Question: What is the property identification or parcel number listed?
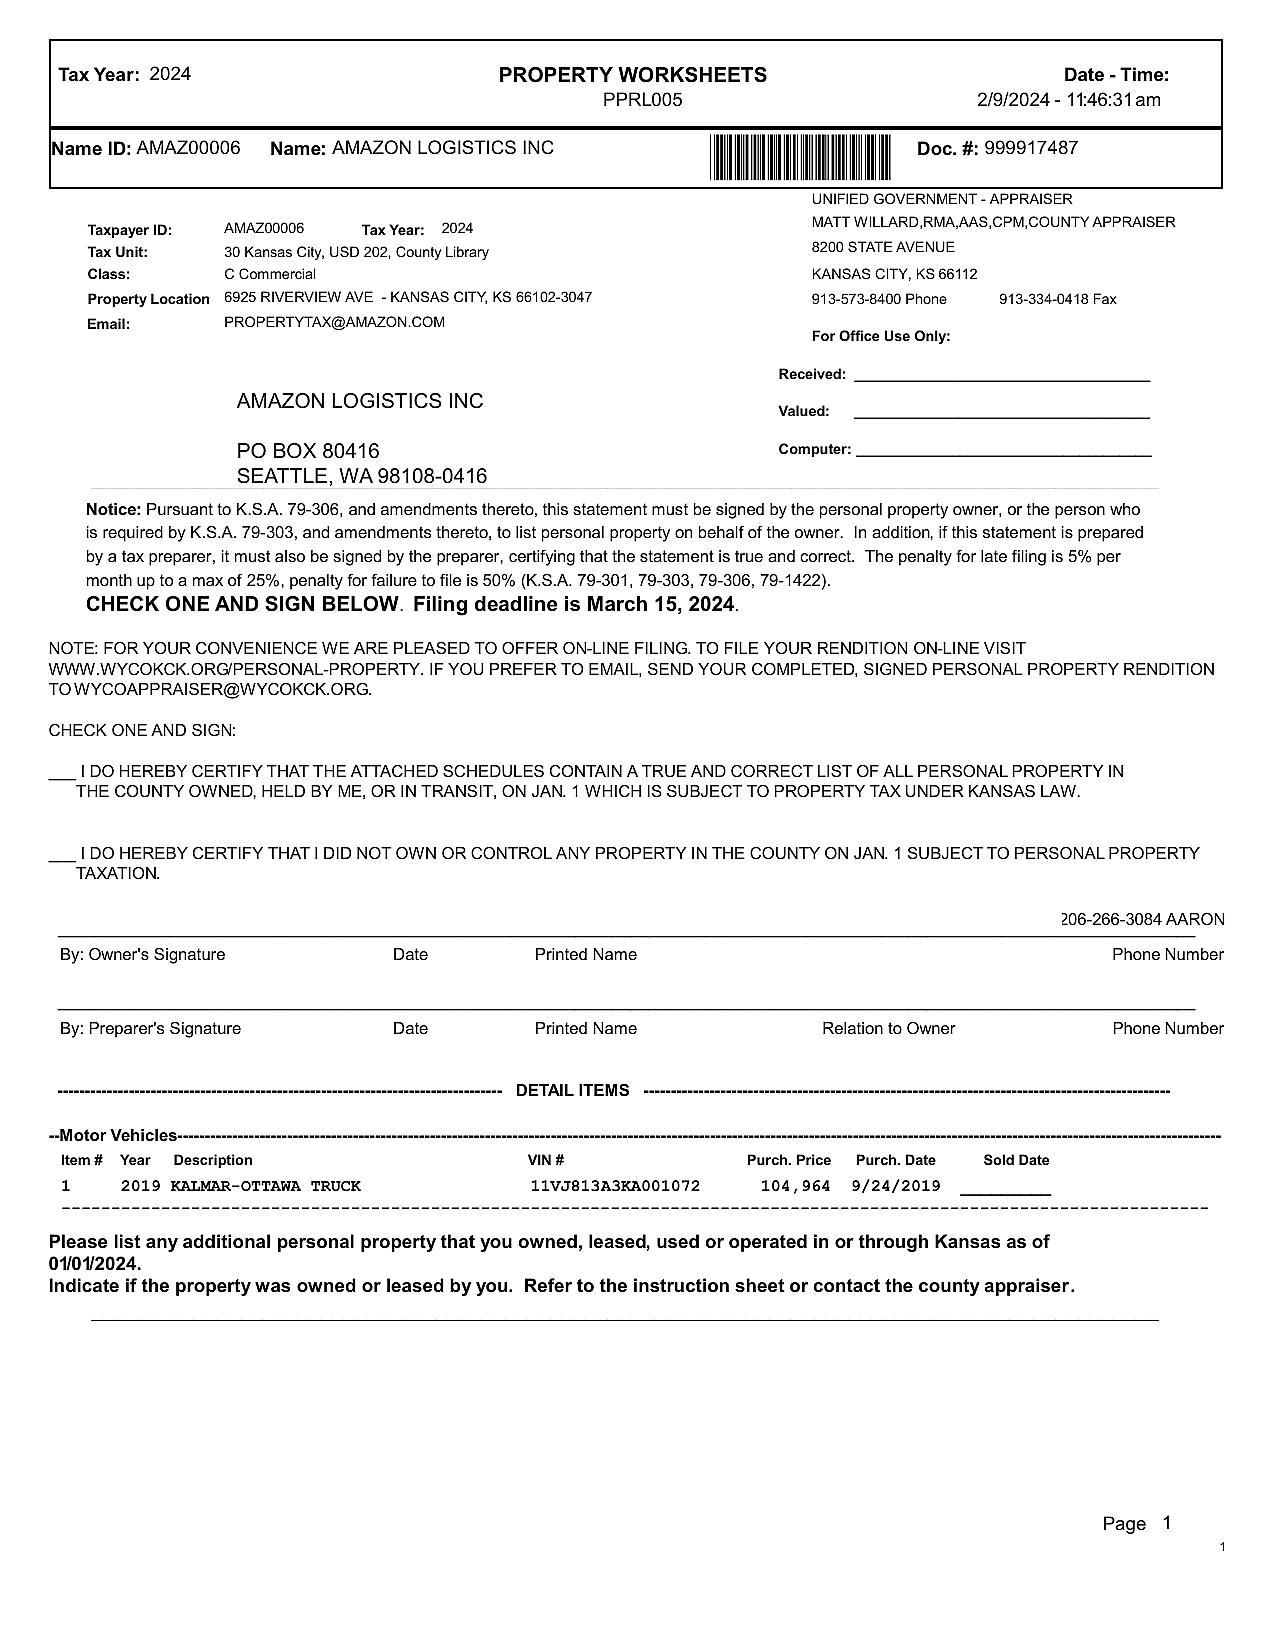
Answer: "999917487"